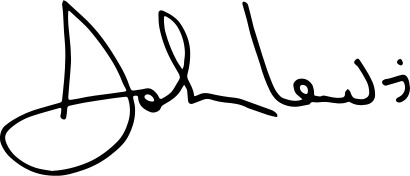
Signature of: john lewis